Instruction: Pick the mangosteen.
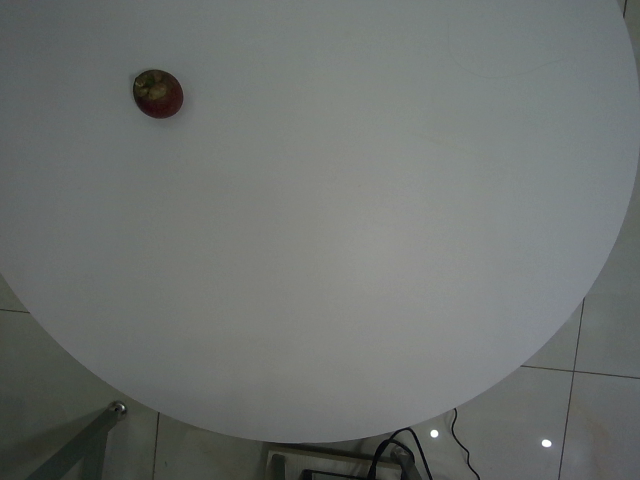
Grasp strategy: vertical